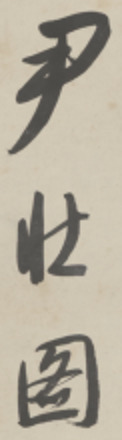
Signature of: yin zhuangtu